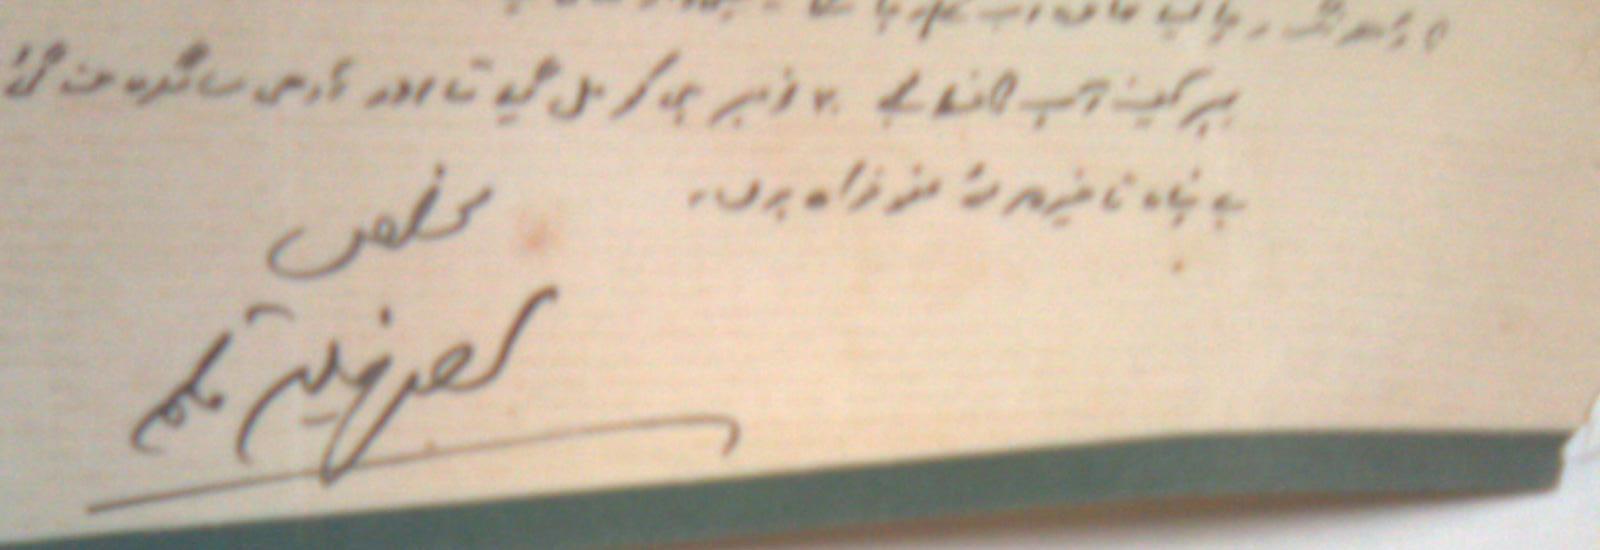
Signature of: ahmad nadeem qasmi